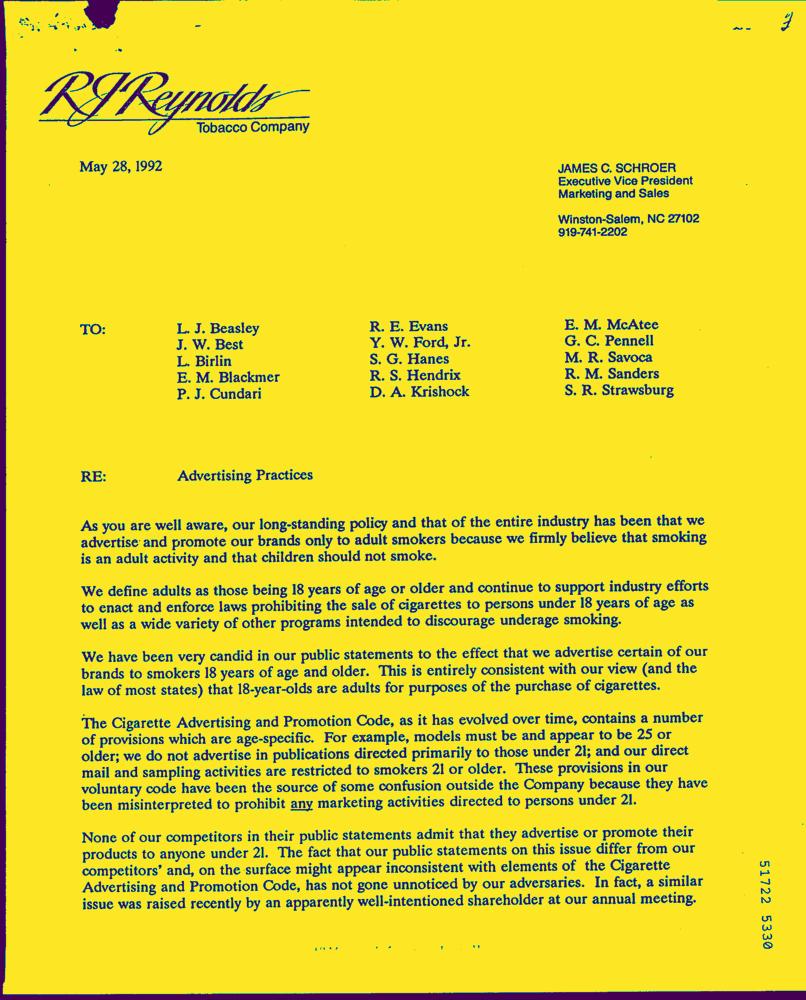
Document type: Letter-Doc